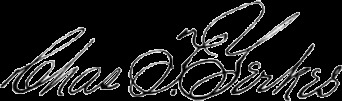
Signature of: charles yerkes